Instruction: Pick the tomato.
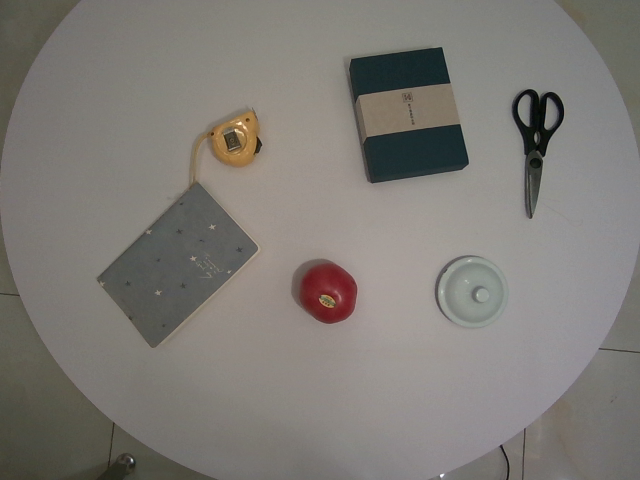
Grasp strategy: vertical